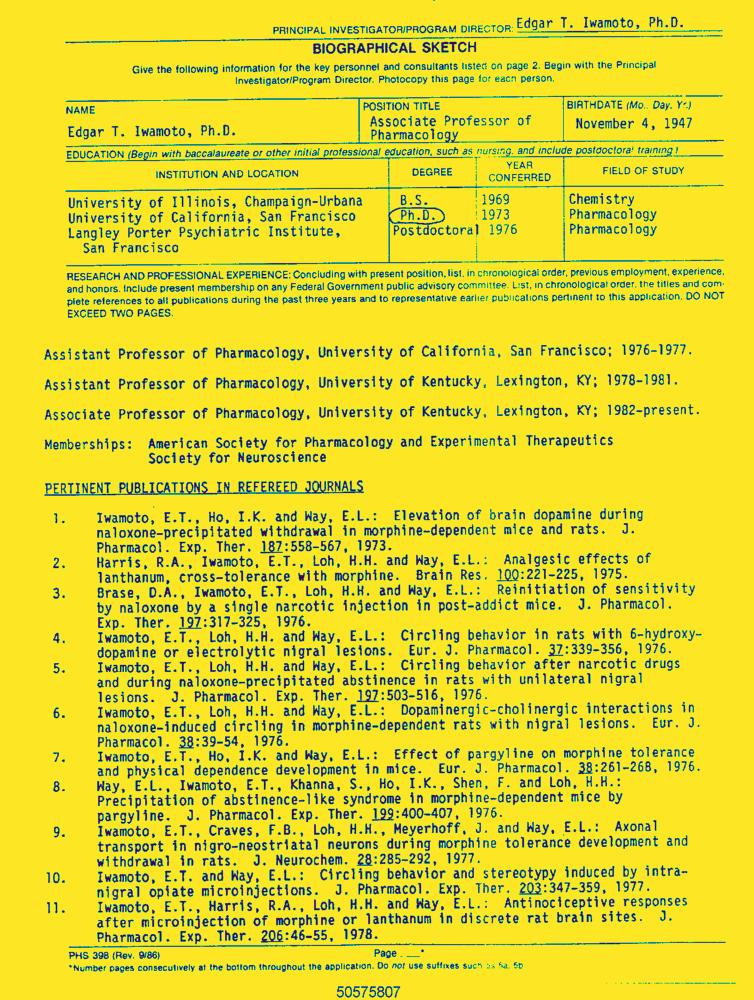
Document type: Resume-Doc